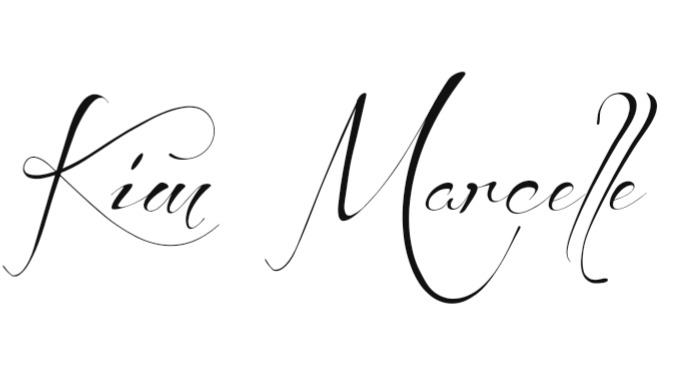
Signature of: kim marcelle